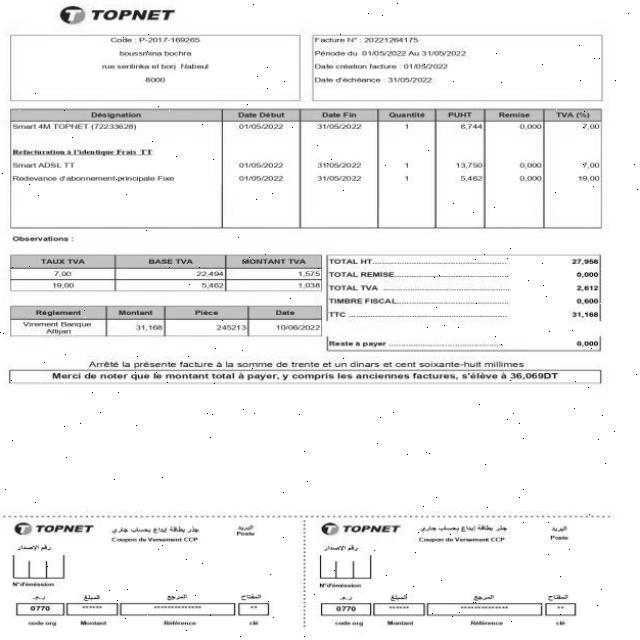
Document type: Invoice